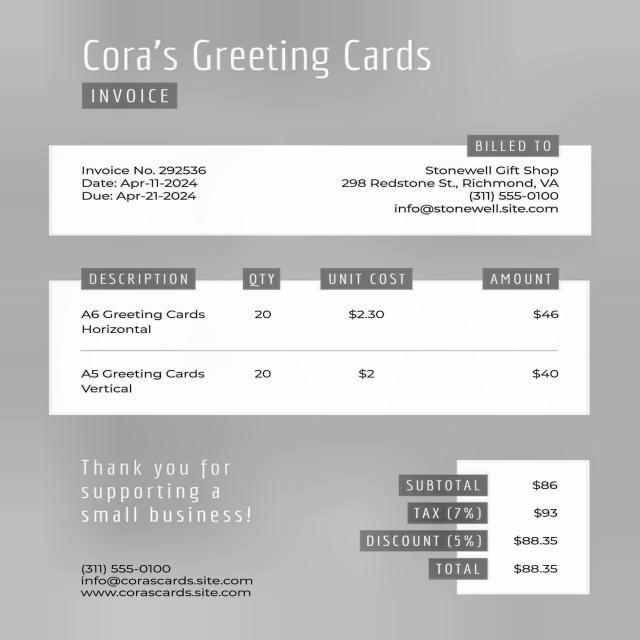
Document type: Invoice